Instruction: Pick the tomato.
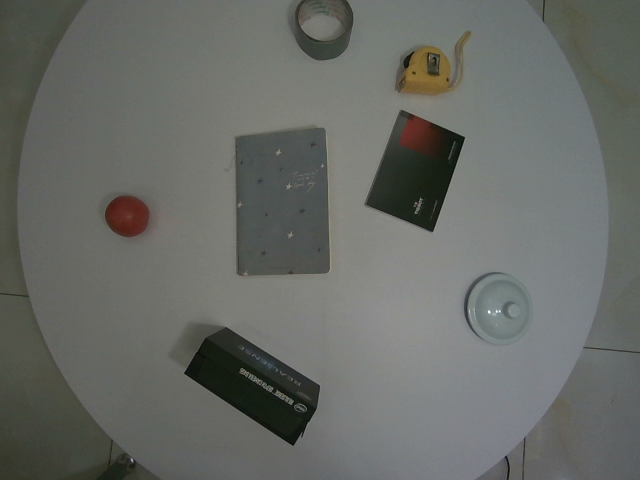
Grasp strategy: vertical